Question: How does the patient history play a role?
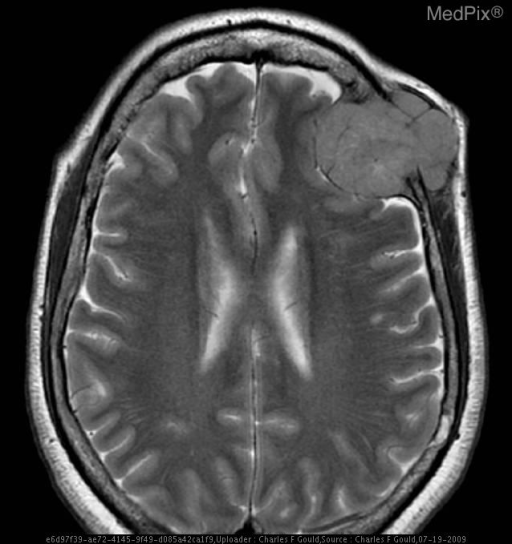
Answer: The patient's history of 61 y.o. woman with a "lump" on left side of head. is key in understanding the case.